Question: What do the imaging results show?
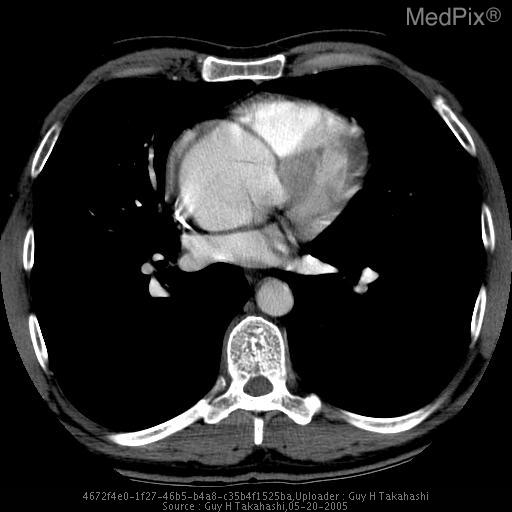
Answer: The imaging shows PA and Lateral CXR demonstrates no mediastinal widening. Heart size is normal.  The lungs are clear.

Contrast CT demonstrates a large ascendning aortic aneurysm beginning at the root and extending to the arch just proximal to the take off of the innominate artery. Contrast CT demonstrates a large ascending aortic aneurysm from the root to the arch..